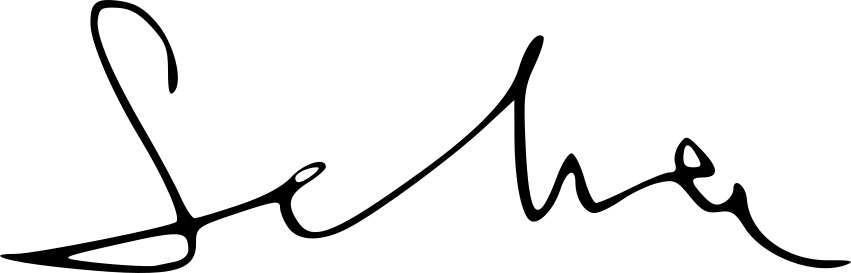
Signature of: seka severin de tudja